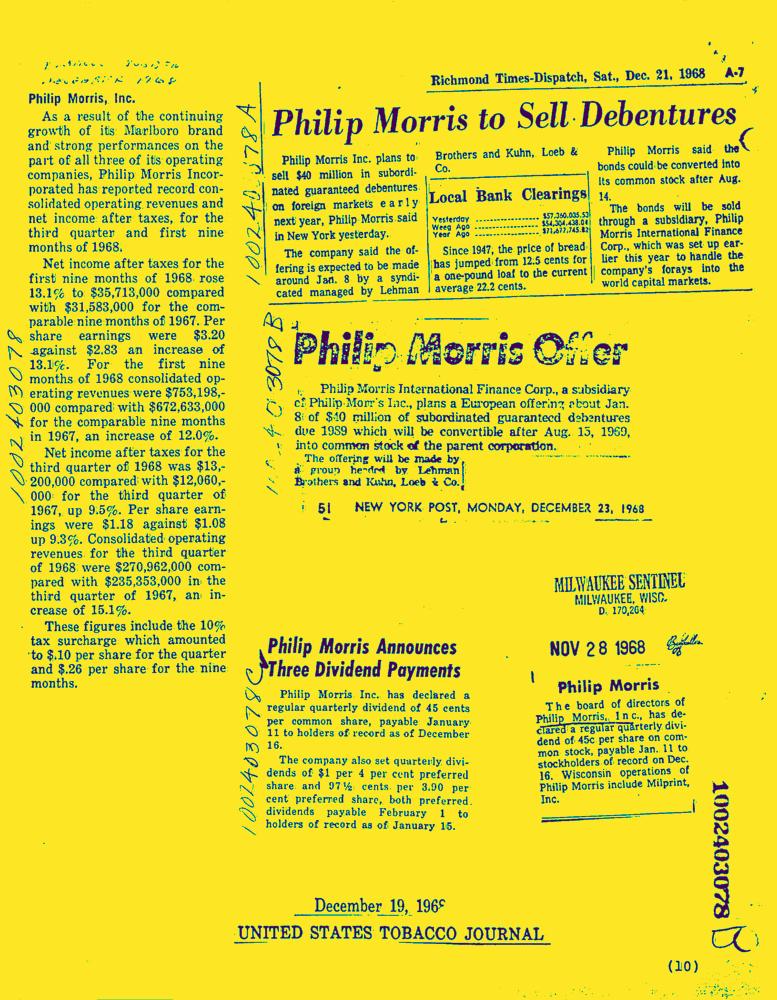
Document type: News-Article